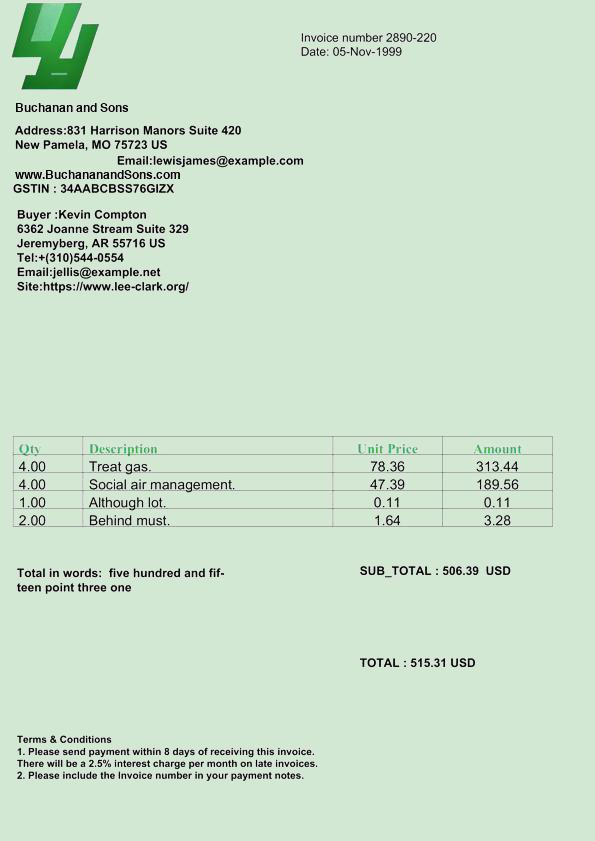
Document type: Invoice